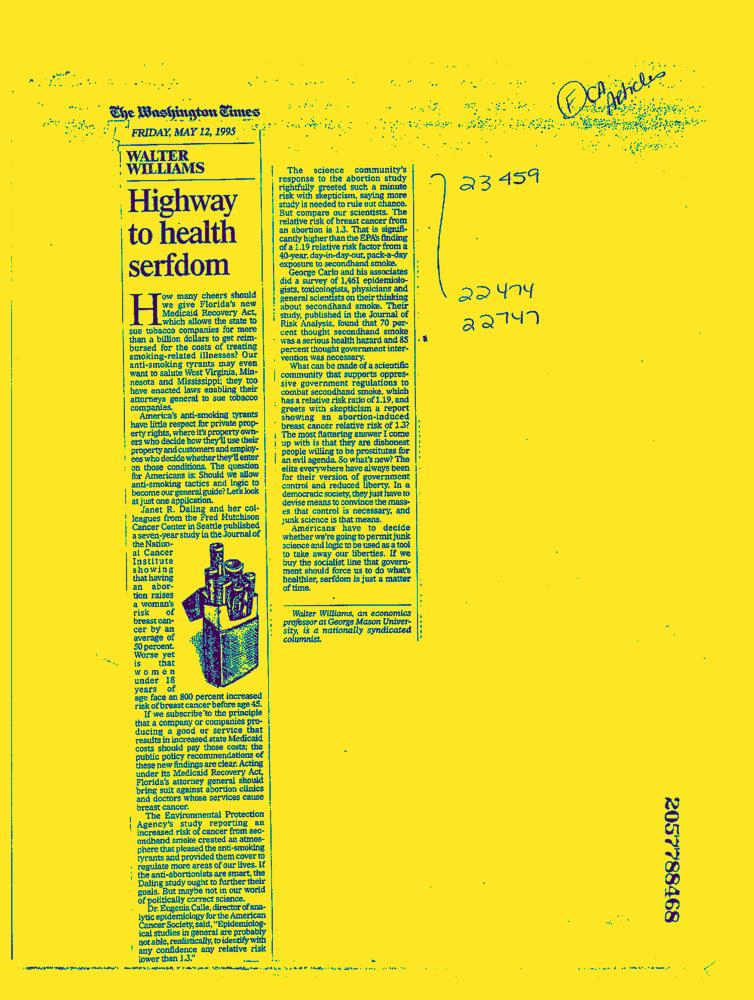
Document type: News-Article